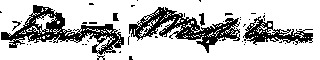
Signature of: emory washburn